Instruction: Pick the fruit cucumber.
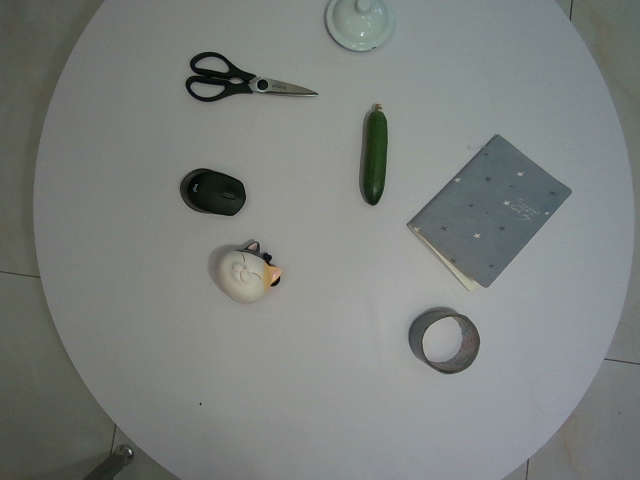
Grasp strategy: vertical